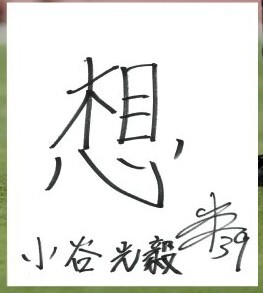
Signature of: hiroki kotani